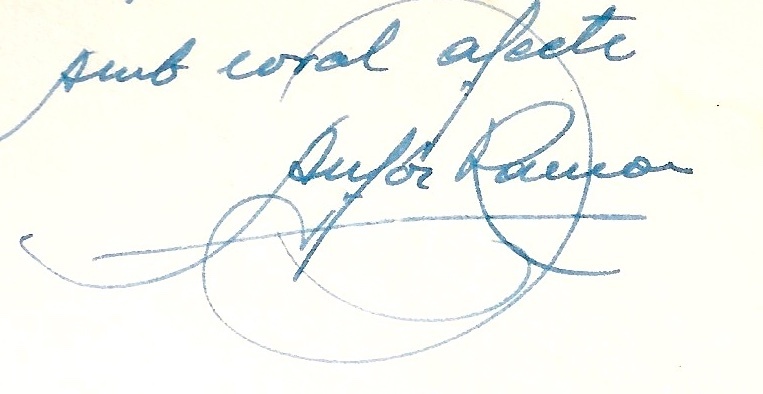
Signature of: anfós ramon i garcía